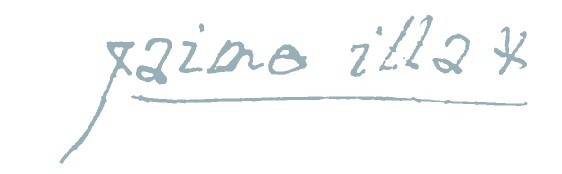
Signature of: xaime isla couto